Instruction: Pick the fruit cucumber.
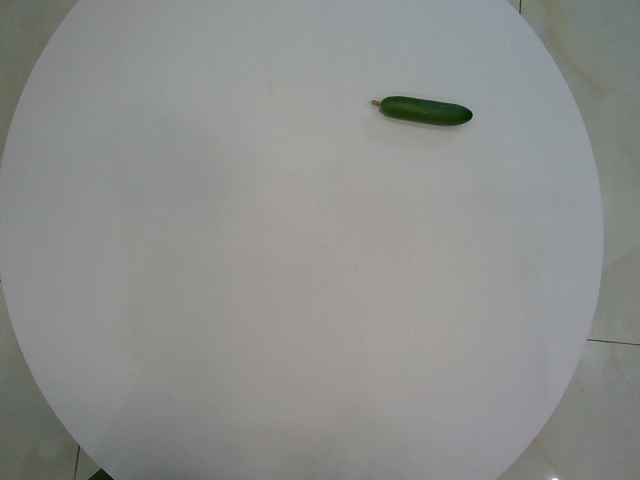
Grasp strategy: vertical